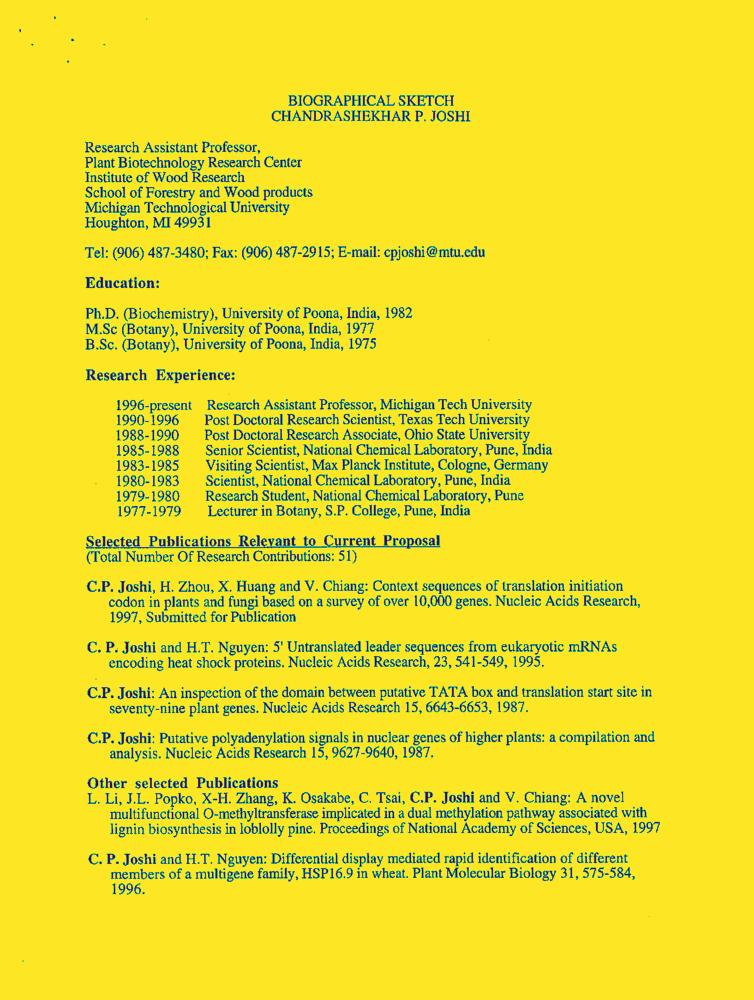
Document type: Resume-Doc